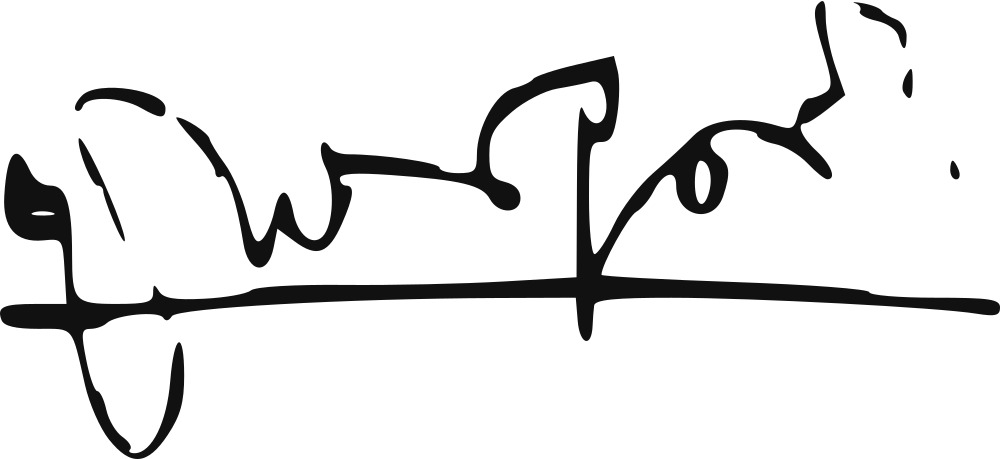
Signature of: ne win